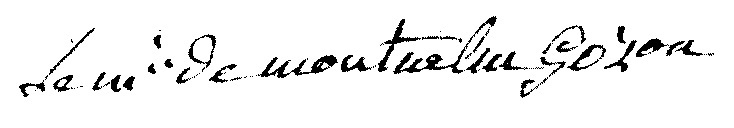
Signature of: jean paul françois joseph de montcalm gozon